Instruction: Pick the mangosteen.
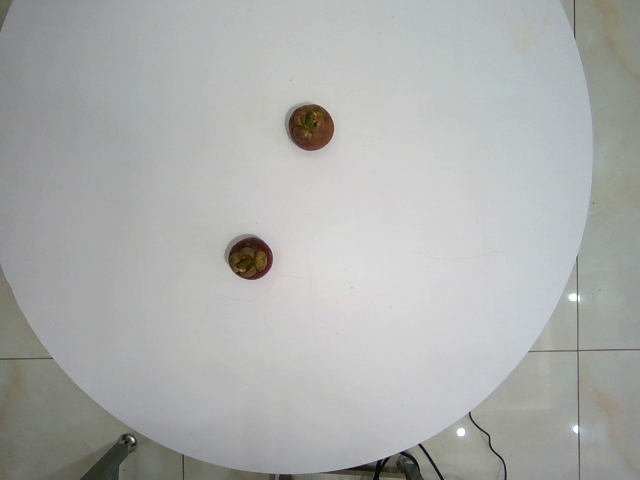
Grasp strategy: vertical